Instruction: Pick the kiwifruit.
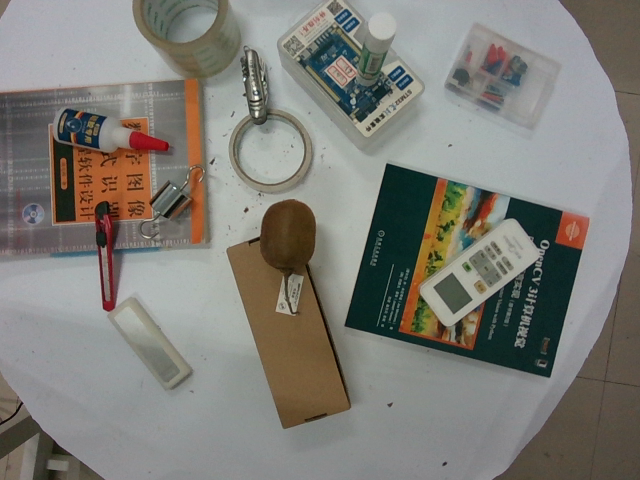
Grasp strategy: vertical